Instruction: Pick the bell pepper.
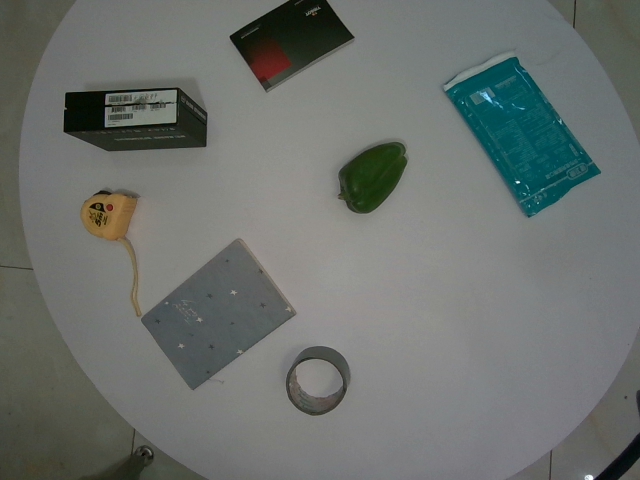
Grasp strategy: vertical